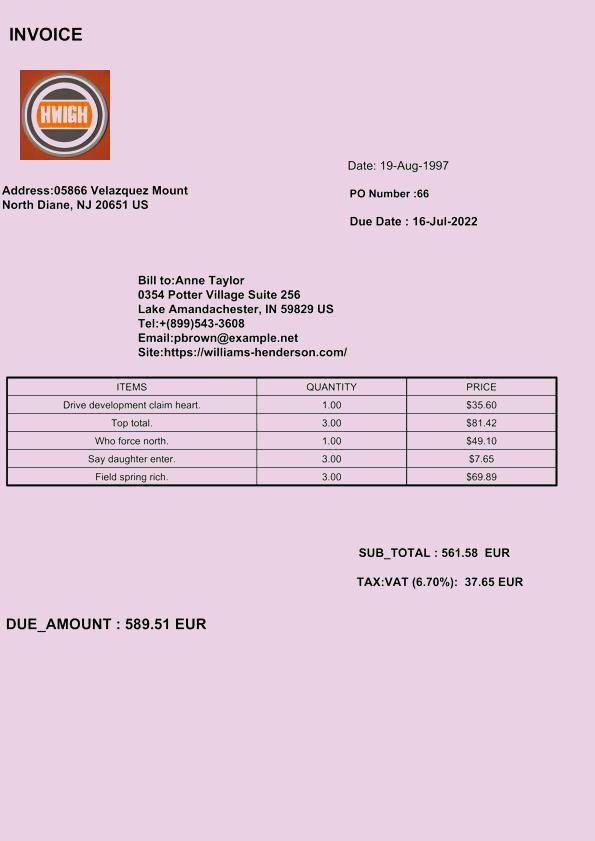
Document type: Invoice